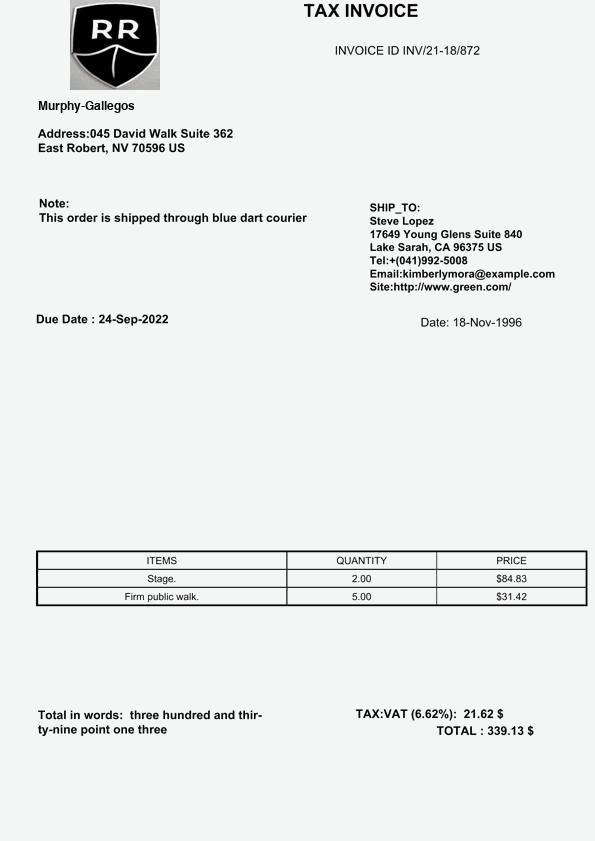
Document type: Invoice